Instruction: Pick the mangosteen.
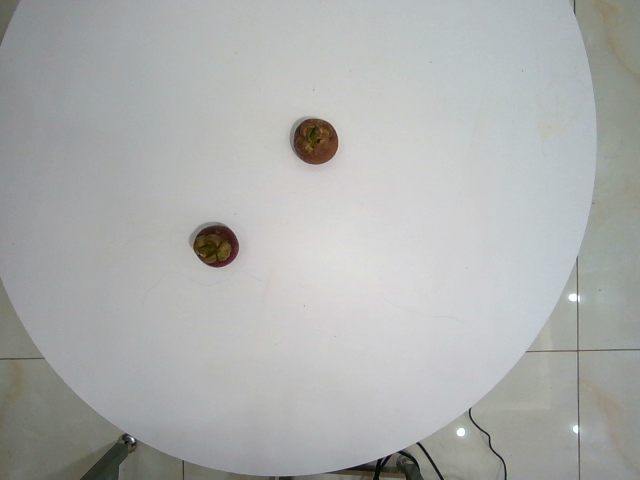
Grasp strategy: vertical